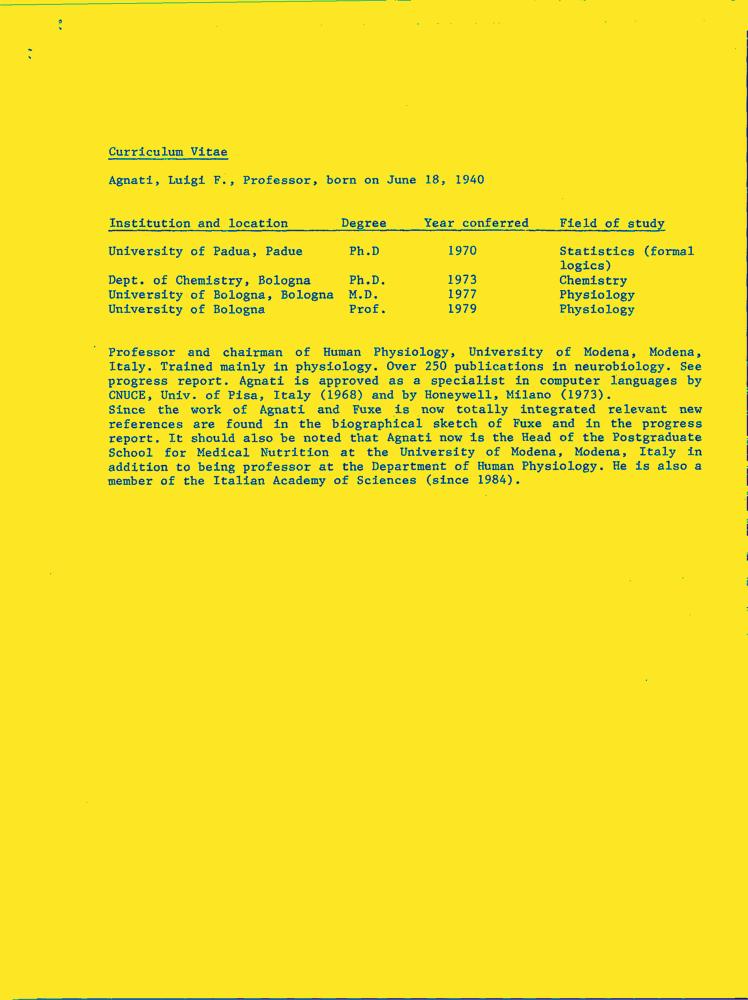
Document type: Resume-Doc